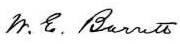
Signature of: william emerson barrett